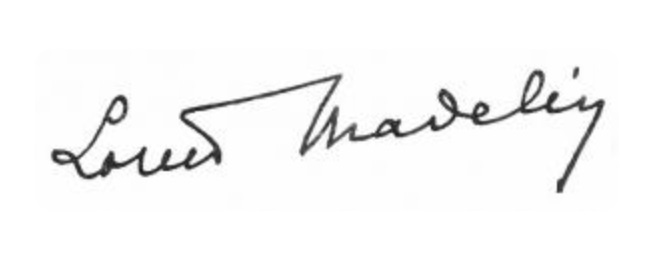
Signature of: louis madelin